Question: Explain the disease:
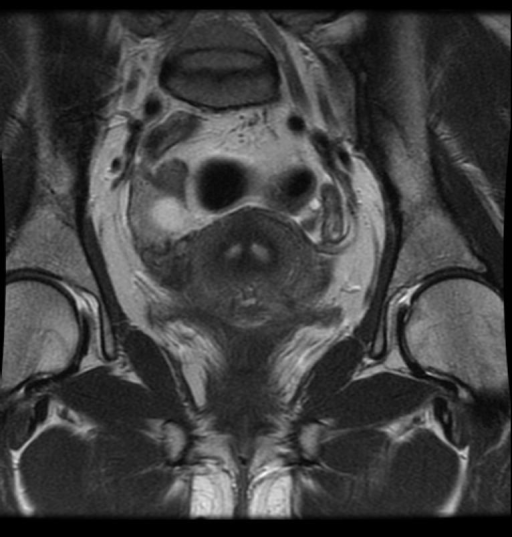
Answer: The disease is discussed as: Defects in mullerian duct development, fusion, or resorption occur in approximately 1% of women.  There are 7 classifications of these congenital uterine anomalies.  Some of these are associated with renal anomalies and/or infertility.  Class I is partial or complete absence of the uterus and/or cervix.  Class II is a unicornuate uterus which results from agenesis of one of the mullerian ducts.  This is associated with the absence of the ipsilateral kidney.  Class III is a fusion anomaly in which there us 2 separate uterus horns, cervices, and vaginas.  Bicornuate uterus (class IV) is characterized by 2 uterine horns but one cervix and vagina.  It is caused by incomplete resorption of the uterine septum.  However, the septum is composed of myometrium and often doesn't extend the entire length of the uterine cavity.  These features distinguish it from a septate uterus in which there is a fibrous septum. These patients are typically asymptomatic and no treatment is typically necessary.  Most of these women maintain their fertility.  However, there is an association between bicornuate uterus and incompetent cervix.  Class V and VI are septate uterus (high incidence of infertility) and T-shaped uterus (results from diethylstilbestrol exposure inutero), respectively.

Hysterosalpingography is often used to evaluate the uterine cavity, while US is the typical screening exam for uterine wall abnormalities.  MR is the best imaging modality to more definitively define the anatomy.  It is often able to characterize a uterine anomaly that was unclear on one of the other imaging modalities.